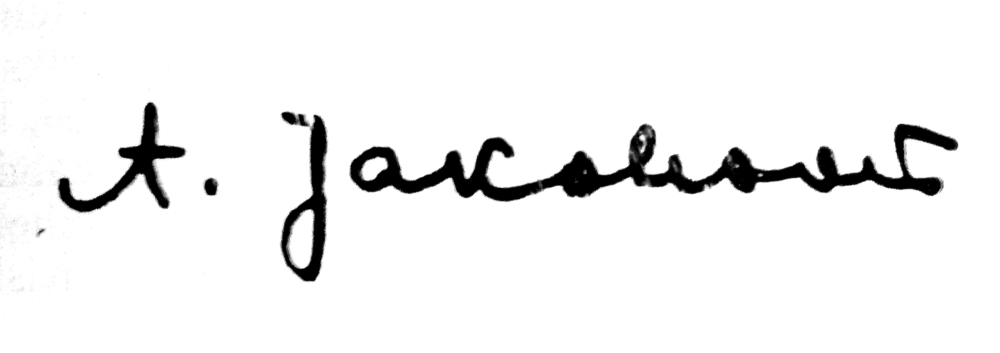
Signature of: august jakobson